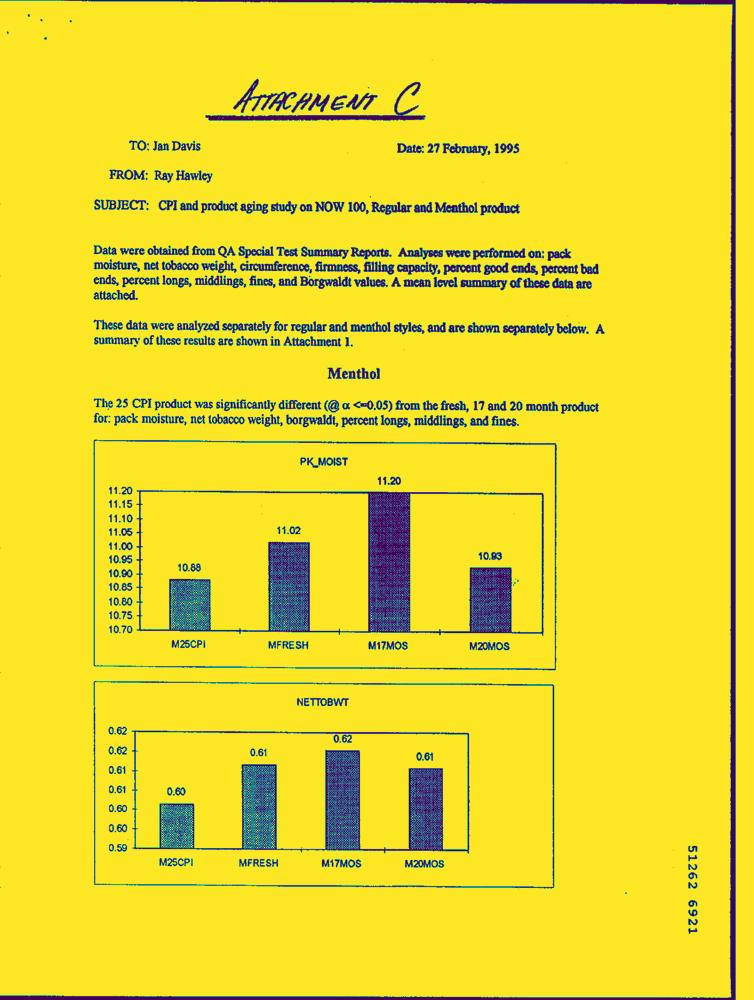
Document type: Letter-Doc